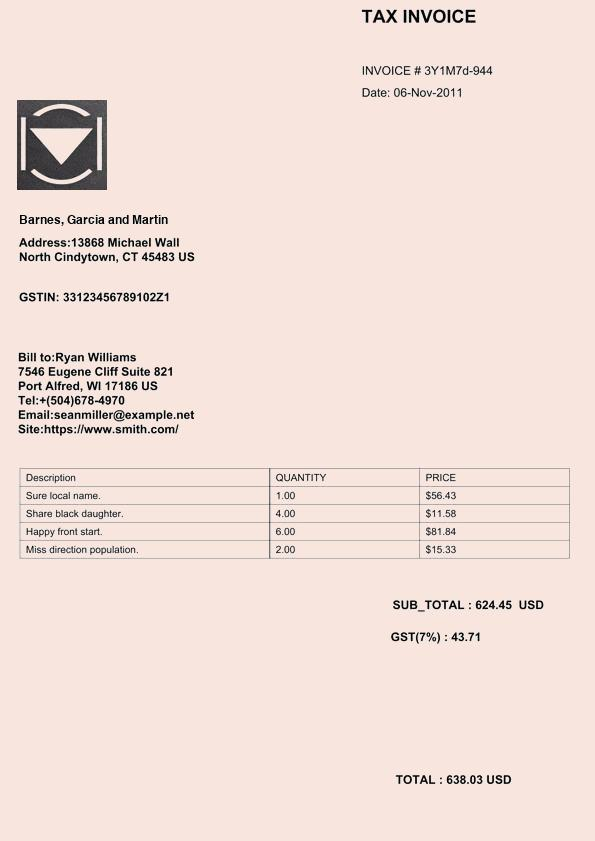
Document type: Invoice